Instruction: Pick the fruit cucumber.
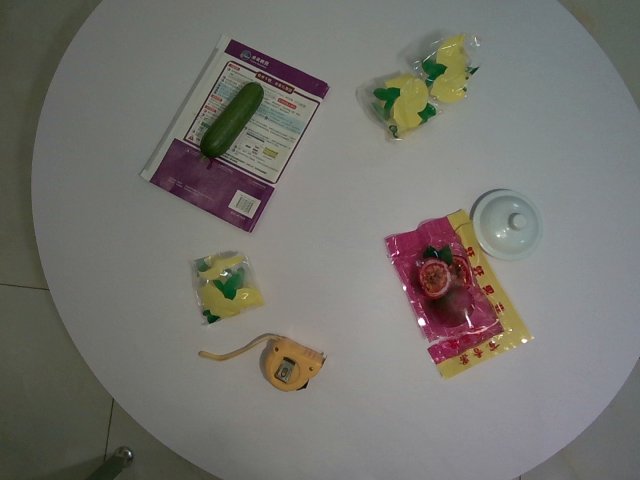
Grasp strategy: vertical